Question: How is the history relevant to the case?
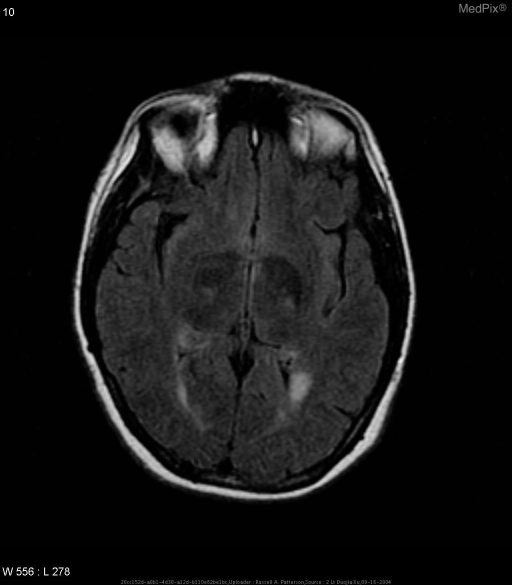
Answer: The patient's history of 25 y/o woman has left UE weakness and chorea; with sensory loss to her left arm.  Rapidly worsening of spasm in the wrist and hand. is key in understanding the case.